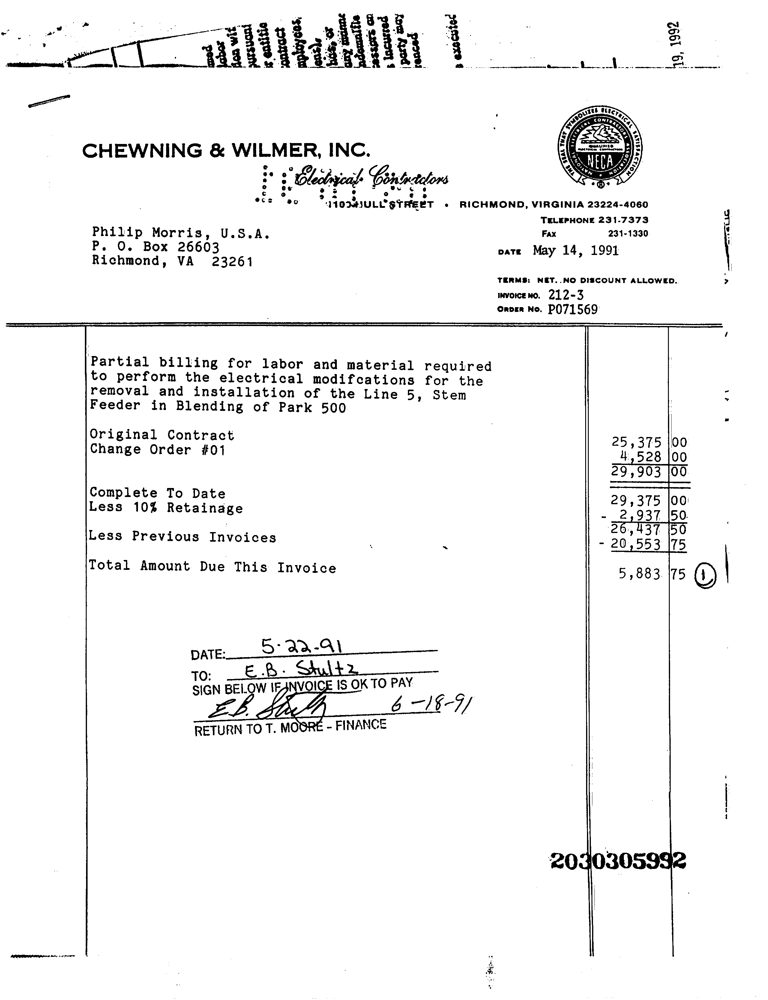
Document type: Invoice